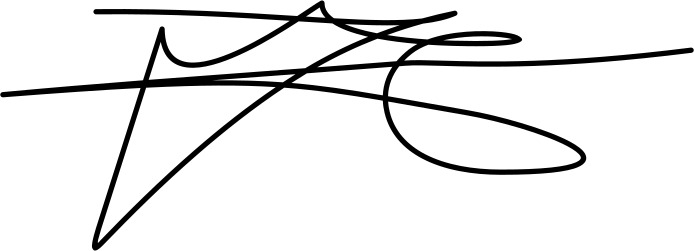
Signature of: skënder bruçaj